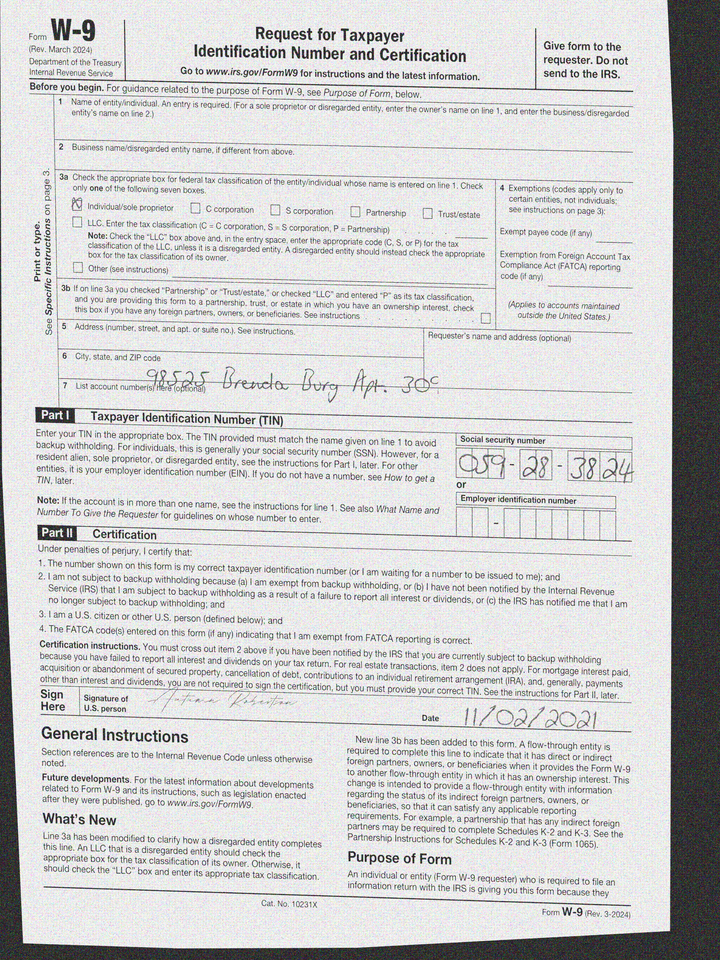
adr1: 98525 Brenda Burg Apt. 309
cbx: yes
ssn: 059283824
sdt: 11/02/2021